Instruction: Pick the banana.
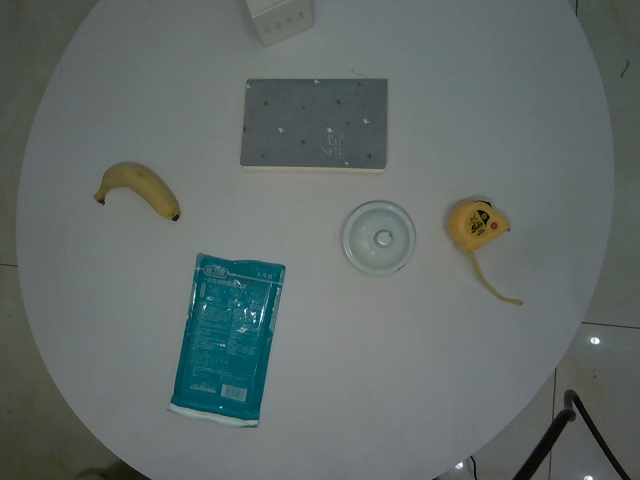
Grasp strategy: vertical